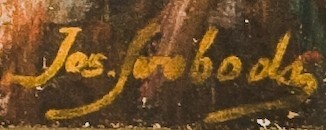
Signature of: josef svoboda